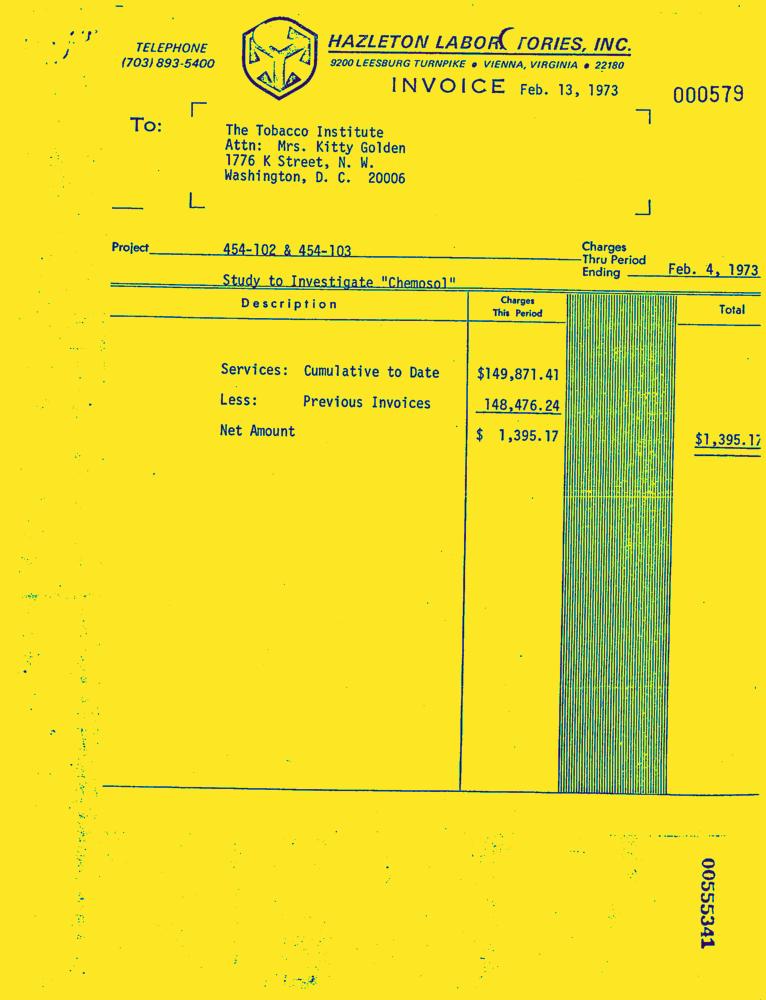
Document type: Invoice-Doc